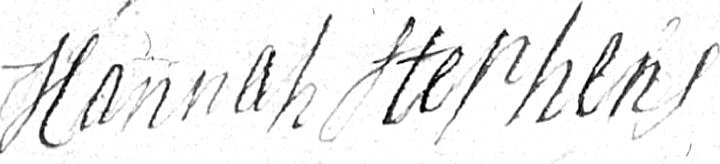
Signature of: hannah stephens